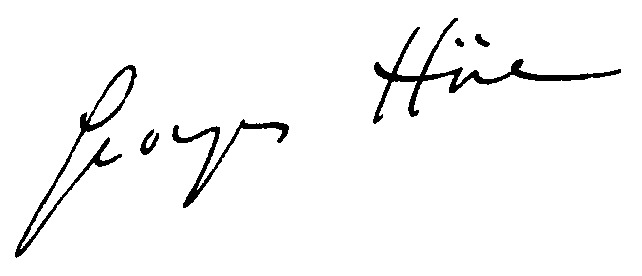
Signature of: georges hüe